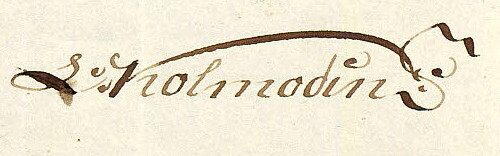
Signature of: lorentz kolmodin